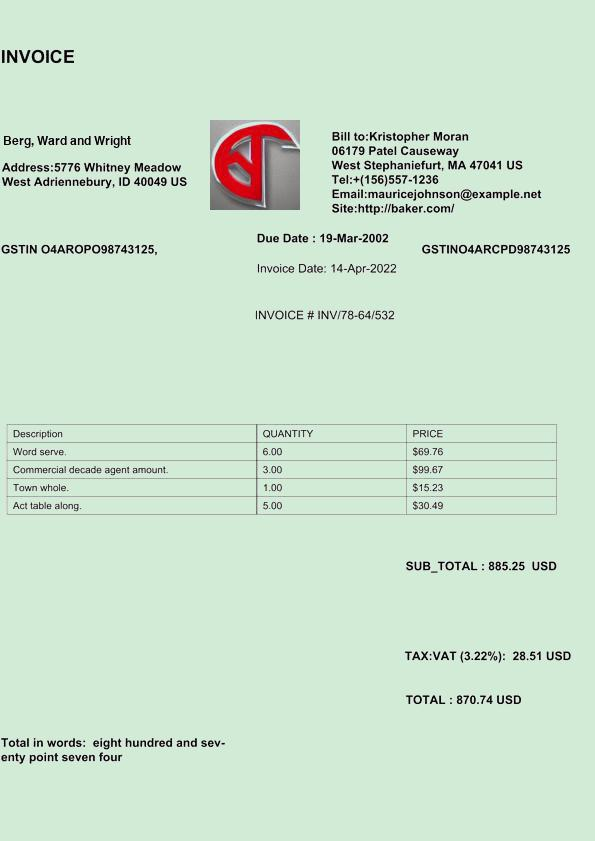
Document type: Invoice